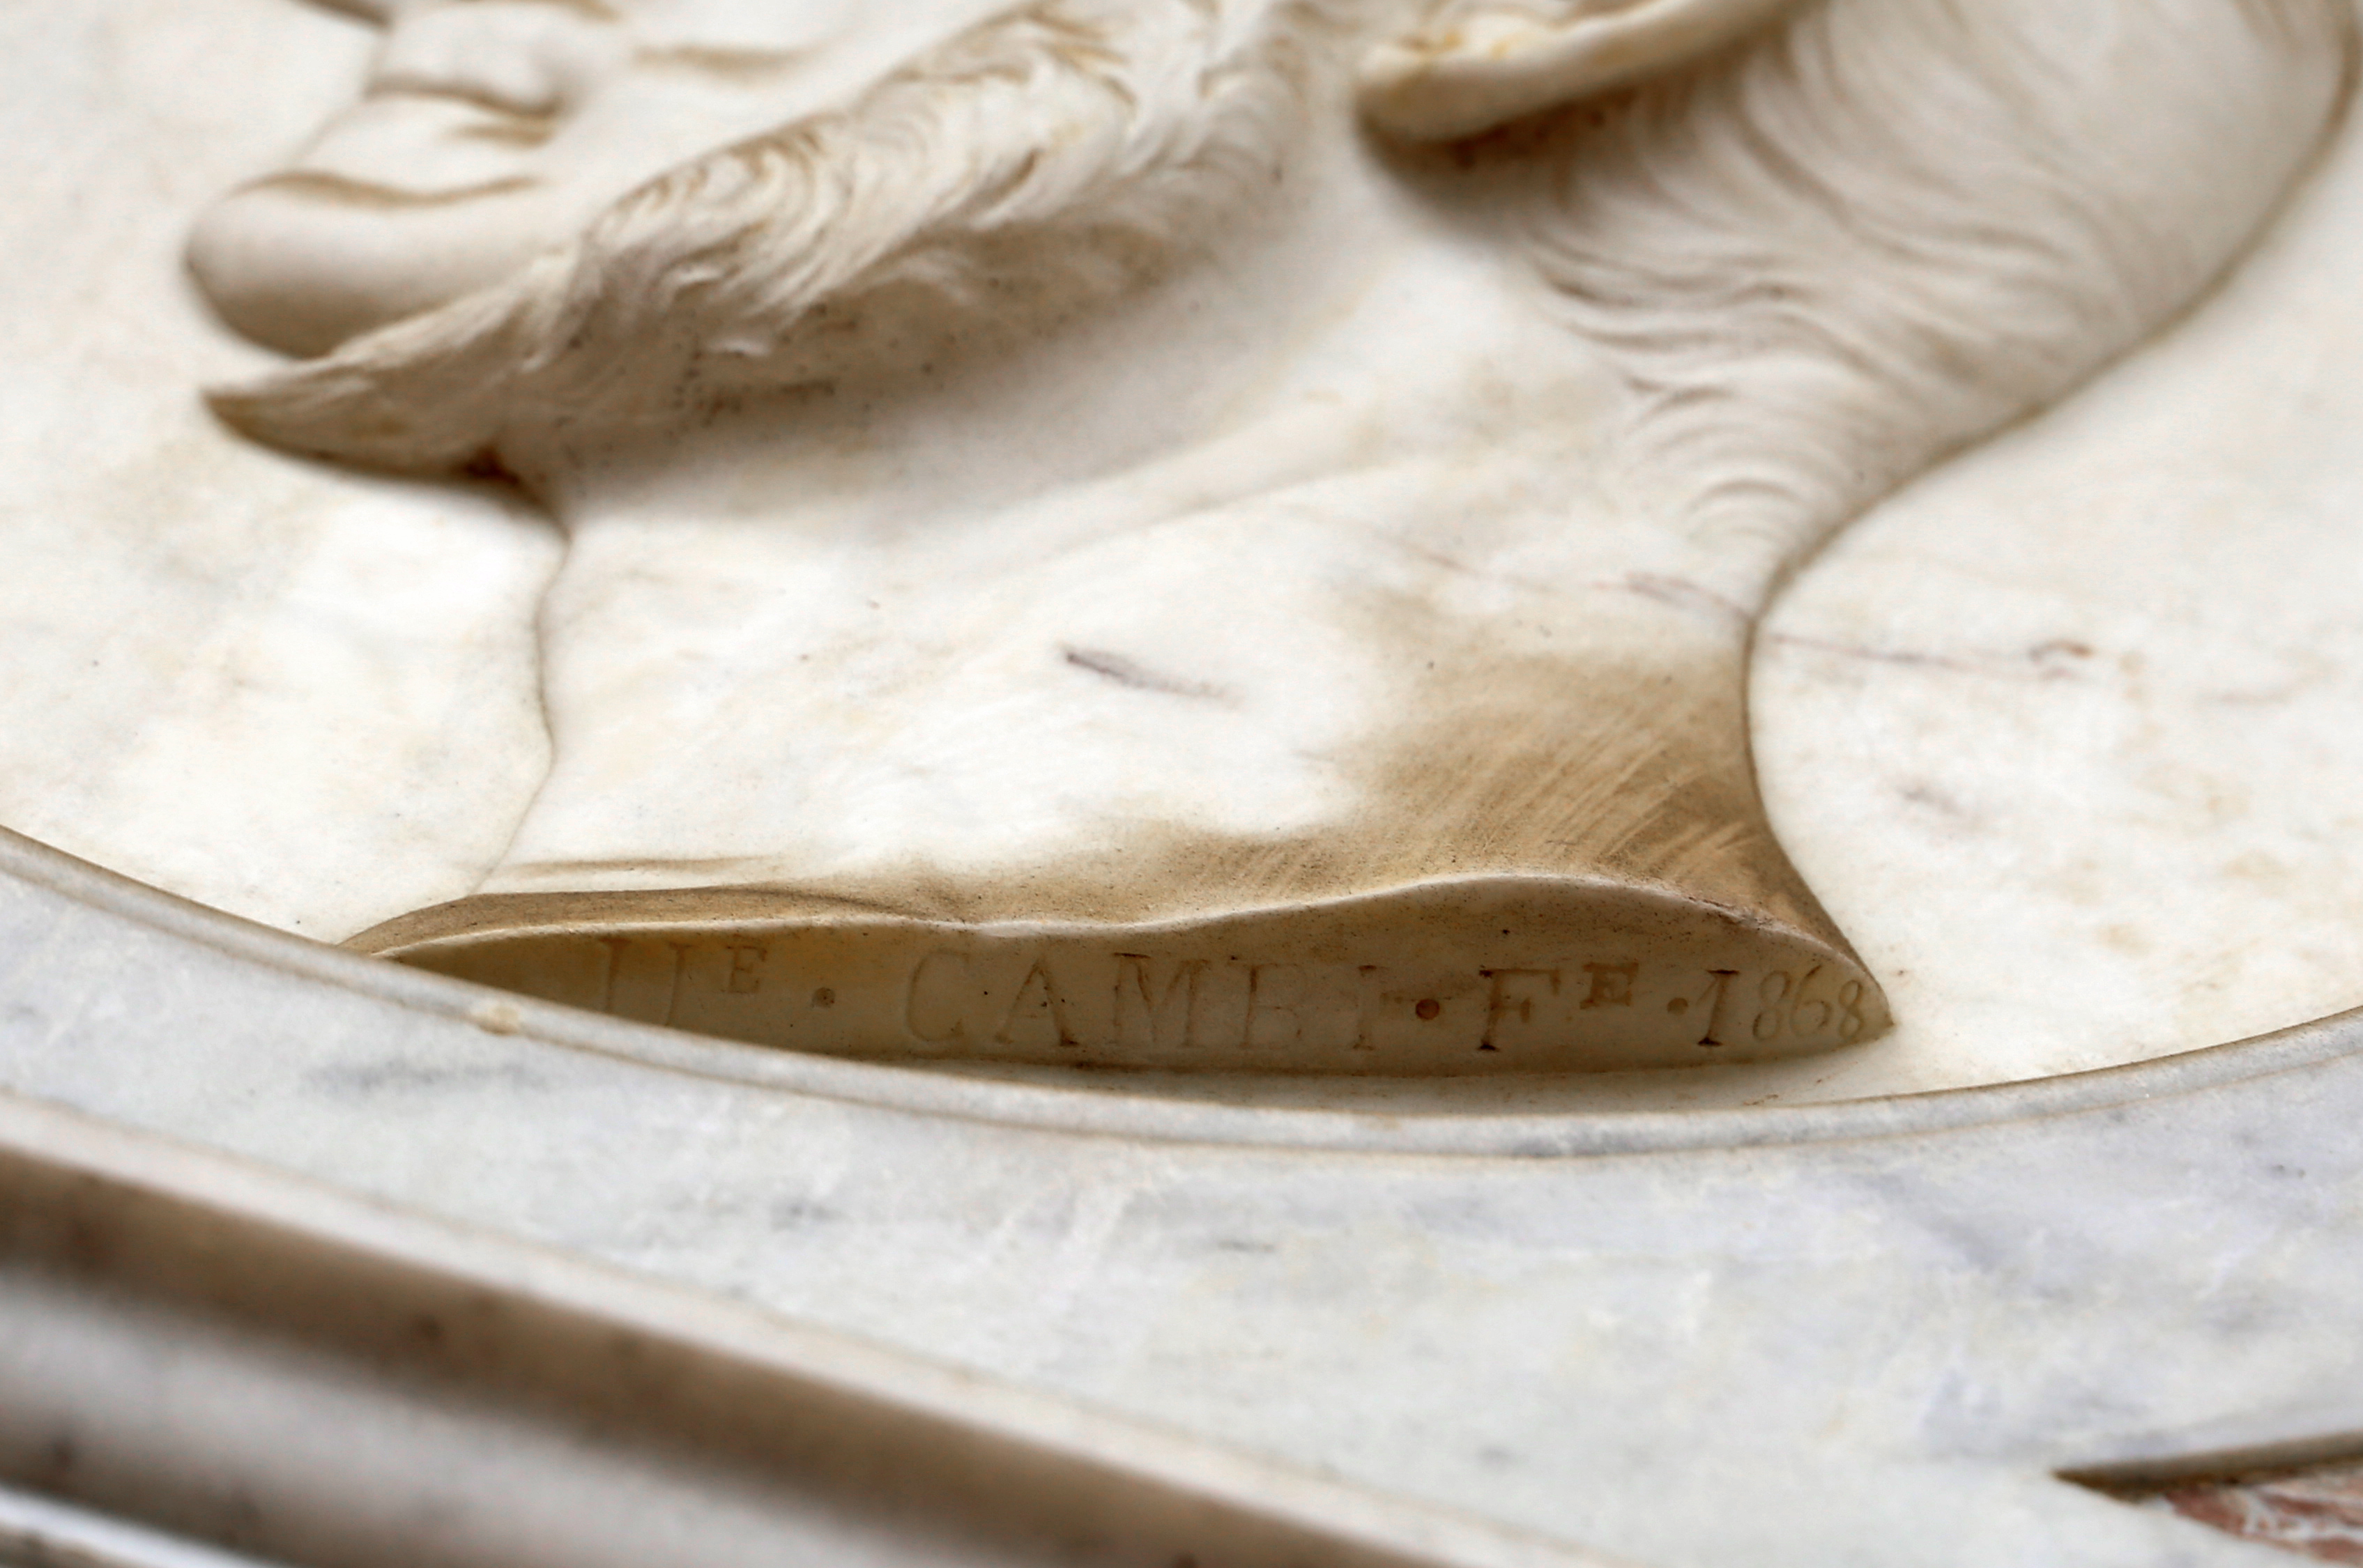
Signature of: ulisse cambi